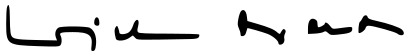
Signature of: willy brandt